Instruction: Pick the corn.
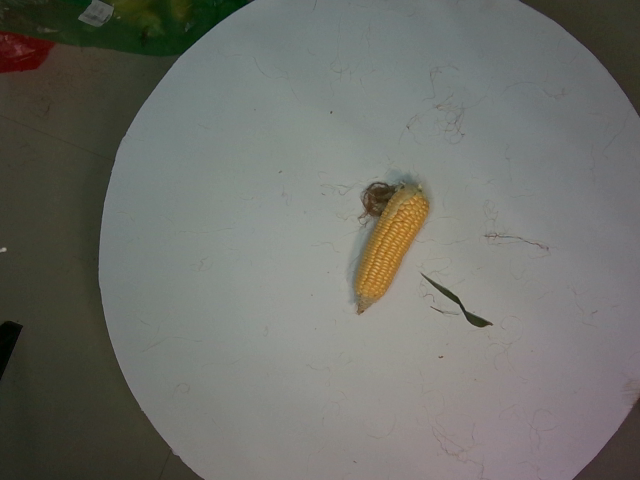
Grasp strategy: vertical